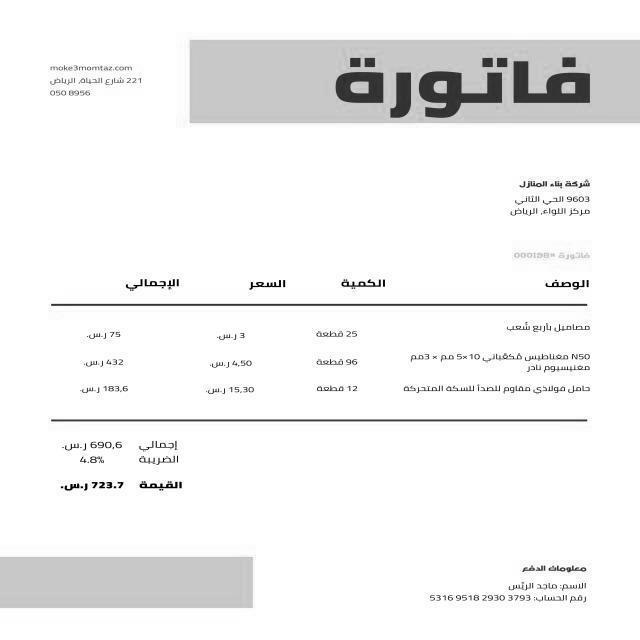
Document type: Invoice